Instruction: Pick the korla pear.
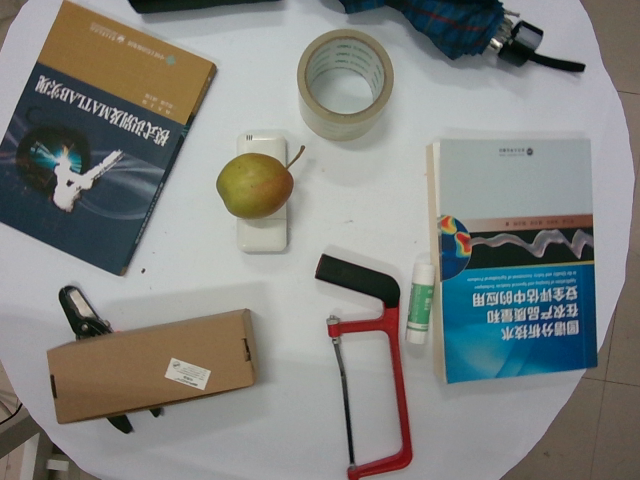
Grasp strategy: vertical